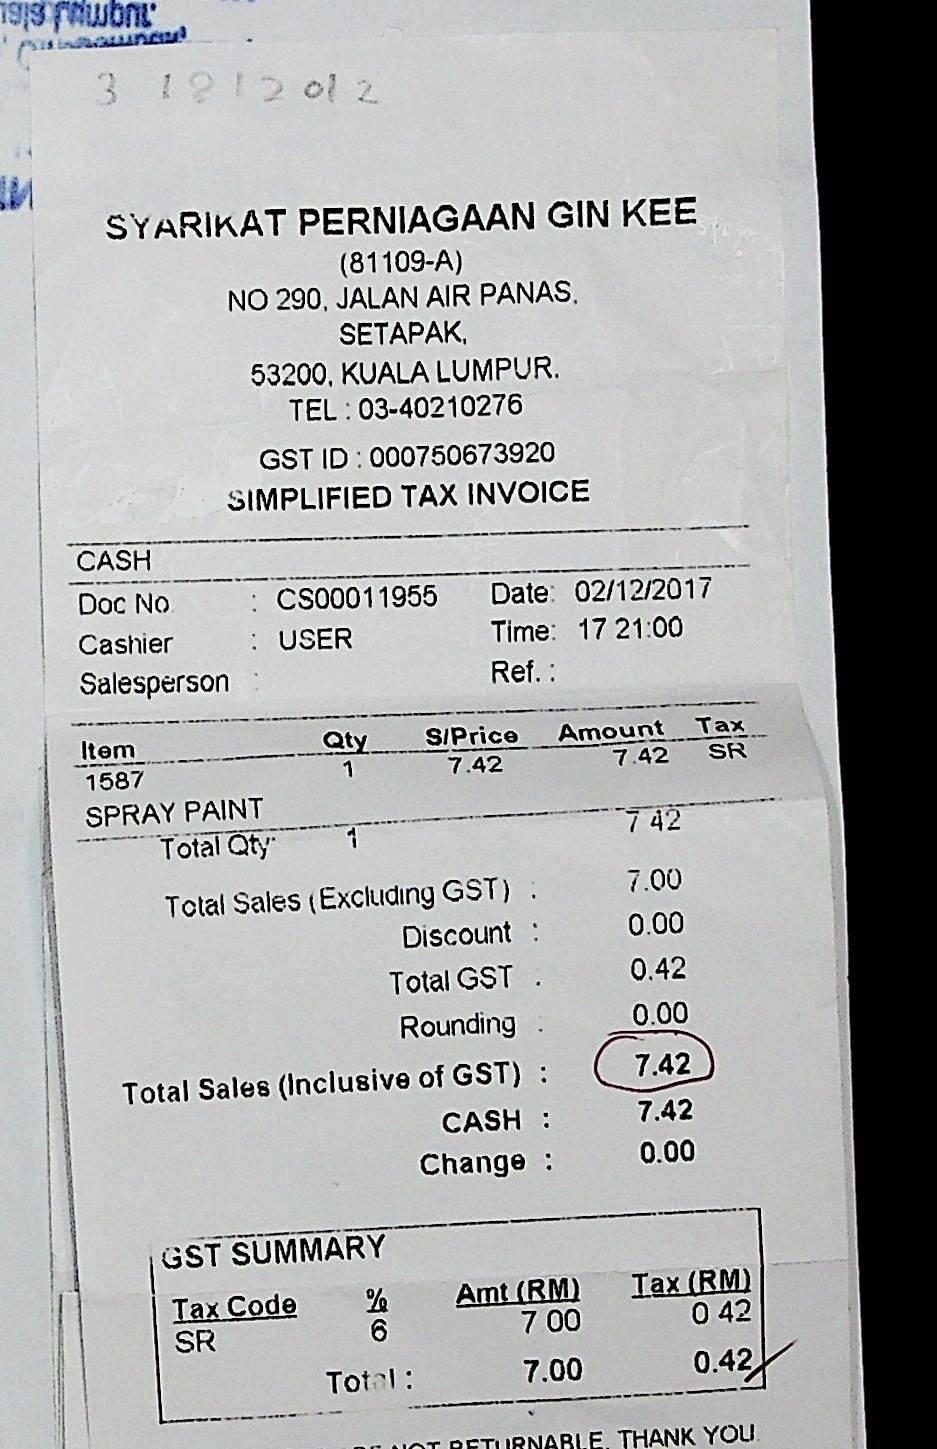
SYARIKAT PERNIAGAAN GIN KEE
(81109-A)
NO 290, JALAN AIR PANAS.
SETAPAK,
53200, KUALA LUMPUR.
TEL: 03-40210276
GST ID: 000750673920
SIMPLIFIED TAX INVOICE
CASH
DOC NO.
: CS00011955
DATE: 02/12/2017
CASHIER
: USER
TIME: 17:21:00
SALESPERSON:
REF.:
ITEM
QTY
S/PRICE
AMOUNT
TAX
1587
1
7.42
7.42
SR
SPRAY PAINT
TOTAL QTY:
1
7.42
TOTAL SALES (EXCLUDING GST) :
7.00
DISCOUNT :
0.00
TOTAL GST :
0.42
ROUNDING :
0.00
TOTAL SALES(INCLUSIVE OF GST) :
7.42
CASH :
7.42
CHANGE :
0.00
GST SUMMARY
TAX CODE
%
AMT(RM)
TAX(RM)
SR
6
7.00
0.42
TOTAL:
7.00
0.42
THANK YOU